Question: What do the imaging results show?
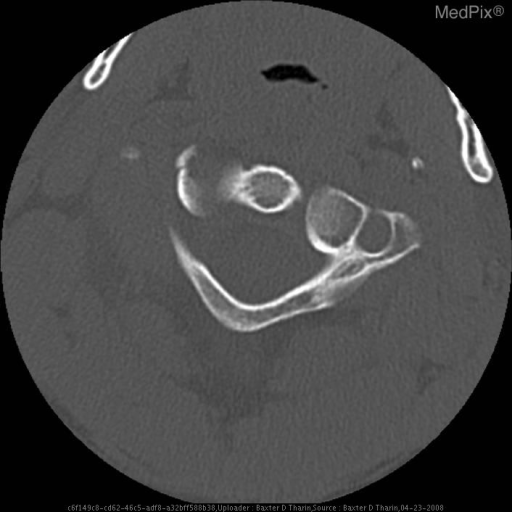
Answer: The imaging shows Minimally displaced fracture of the Right lateral mass of the Atlas (first cervical vertabra). Fracture of the Right lateral mass of the Atlas (C-1).